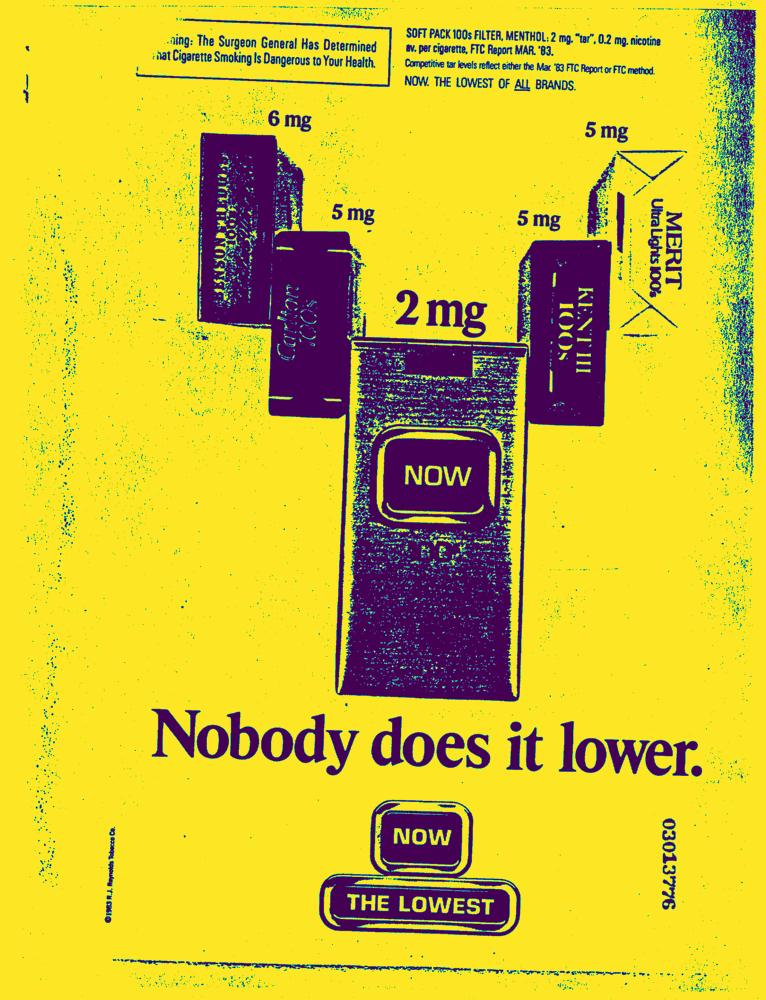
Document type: AD